Question: What are the imaging findings?
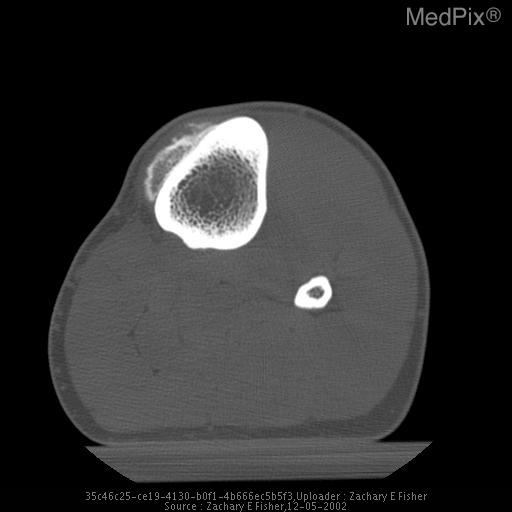
Answer: The imaging shows Radiographically it is a broad-based, juxtacortical, densely ossified mass, the periphery somewhat less dense that the base. CT scan is most useful and can demonstrate a radiolucent zone of periosteum and fibrous tissue trapped between the tumor and cortex. The lesion may consist of three layers: at the cortical surface it is dense and compact, it has a middle layer of amorphous dense bone, and the outer layer there are dense spicules extending into the periphery. These tumors typically have a low signal intensity on T1-weighted images and a high signal intensity on T2-weighted images.  The lesion may eventually progress to cortical destruction and medullary invasion, MRI can be used to grade the extent of tumor extension and cortical disruption. 1. Axial CT Recon shows a .6x2.9x3.9 cm calcific density next to the cortex of the proximal, left tibial diaphysis. There is a small amount of periosteal reactions. There is normal surrounding soft tissue..